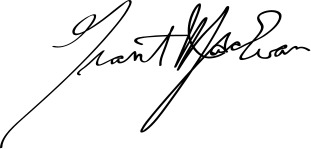
Signature of: grant macewan